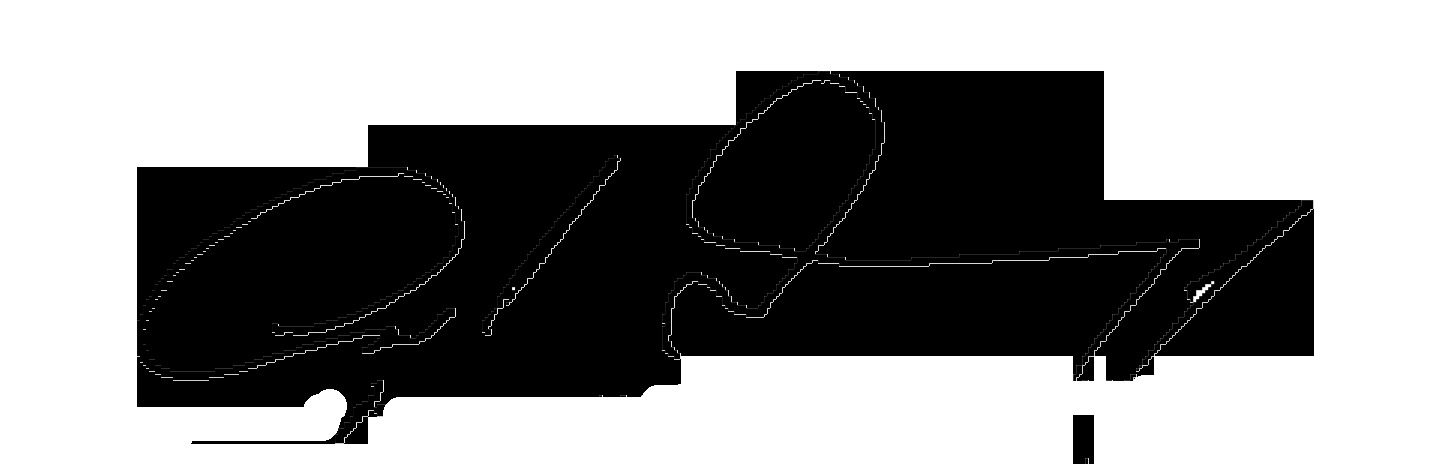
Signature of: anucha sasomsap